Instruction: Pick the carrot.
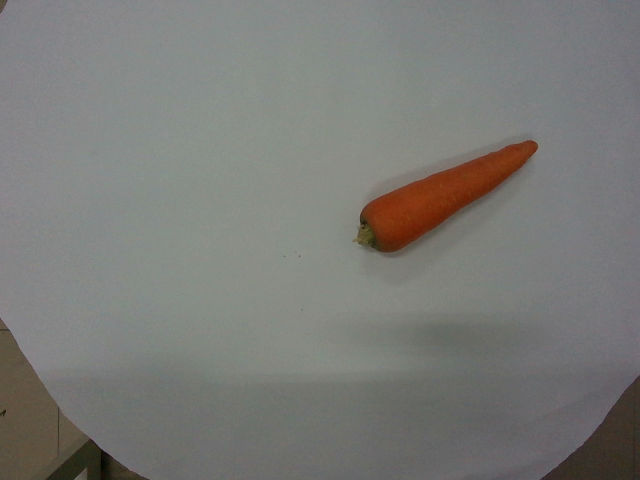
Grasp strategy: vertical